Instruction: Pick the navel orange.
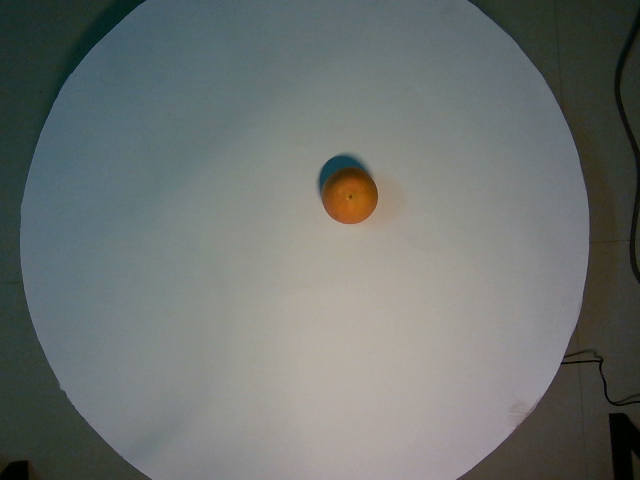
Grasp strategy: vertical